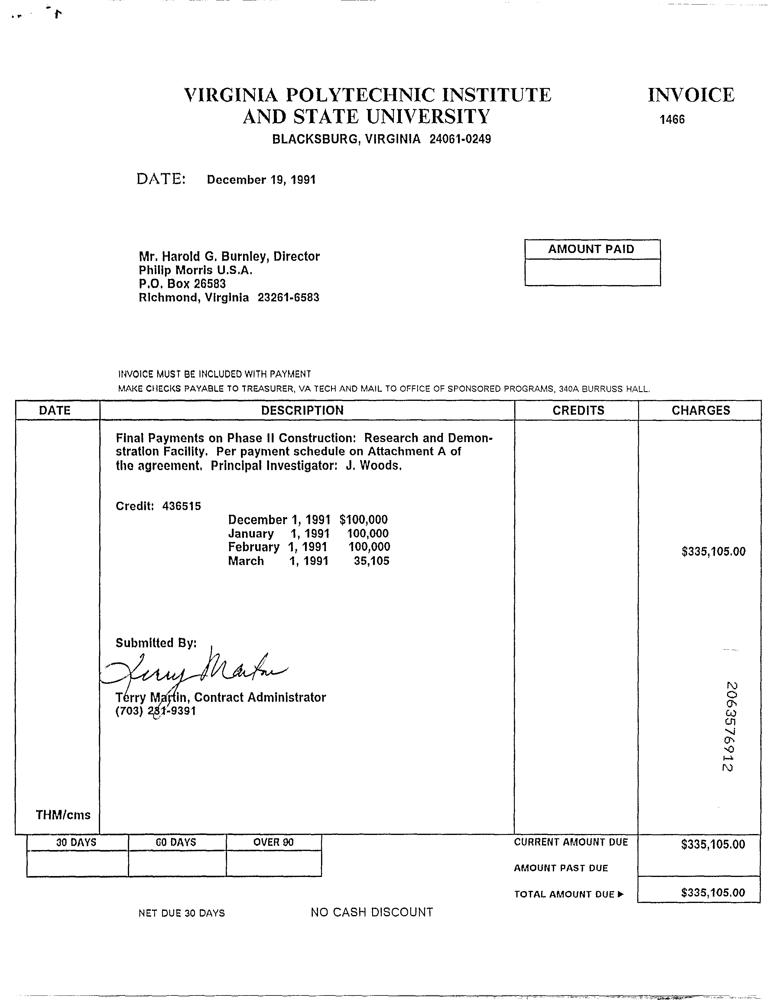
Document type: Invoice